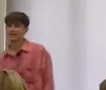
Транскрипция: You should choose one of them. Choose one of them too. She is very...
Категория: Коммуникативные модальности
Подкатегория: Вербальное; Невербальное
Описание действия: Ученик отвечает на задание, педагог поправляет его, поясняя суть задания и указывая на элементы на доске, с помощью которых следует строить свой ответ.
Контекст и комментарии: 1. Контекст ДО: ученики приступили к практическому заданию, один из них стал отвечать педагогу. 2. Реакция ПОСЛЕ: ученики внимательно следят за действиями учителя на доске, и отвечающий поправляет себя и предоставляет правильное решение. 3. Педагогический смысл: действие было эффективно, так как педагог использует коррекцию, опосредованную визуальной опорой — указание на конкретный элемент на доске снижает когнитивную нагрузку и направляет внимание учащегося на источник ошибки, а не на сам факт ошибки (Sweller, Cognitive Load Theory). Это соответствует принципу «подсказки (scaffolding) в зоне ближайшего развития».